Question: Explain the disease:
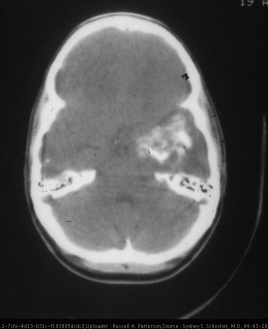
Answer: The disease is discussed as: Neoplasm Name: oligodendroglioma
ICD-O code 9450/3

Synonyms:

Cell of Origin: adult oligodendrocytes

WHO Grade(s):
Grade 2 for well differentiated
Grade 3 for anaplastic oligodendroglioma

Genetics and Associations:
Chromosome 1p and 19qassays may correlate with a more positive response to chemotherapy. {INO2001}{BURGER2001} {SASAKI2002} Whereas tumors with a 10q mutations are resistant

Demographics (Age, Sex, Incidence):

Common Locations:
frontal > temporal > parietal
arise preferentially in the cortex

Gross Appearance:
well defined soft masses, some with gelatinous mucoid regions
calcification is common
hemorrhage may occur

Radiology:
Often large, superficial, heterogeneous, CT shows thick/dense calcifications, often curvilinear in the cerebral cortex

Histology:
monotonous with moderate cellularity, perinuclear halo (a fixation artifact) creates a \"fried egg\" appearance that goes well with the \"chicken wire\" vascularity

Special Stains:
usually GFAP +